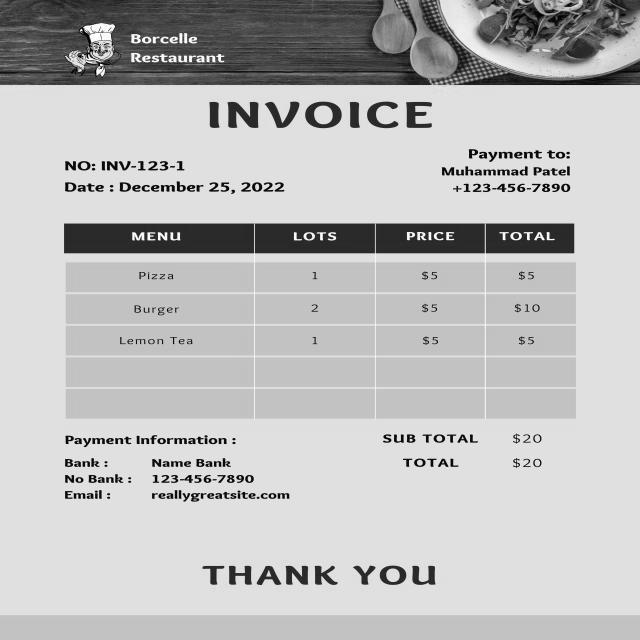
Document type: Invoice